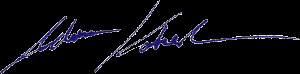
Signature of: adam kokesh